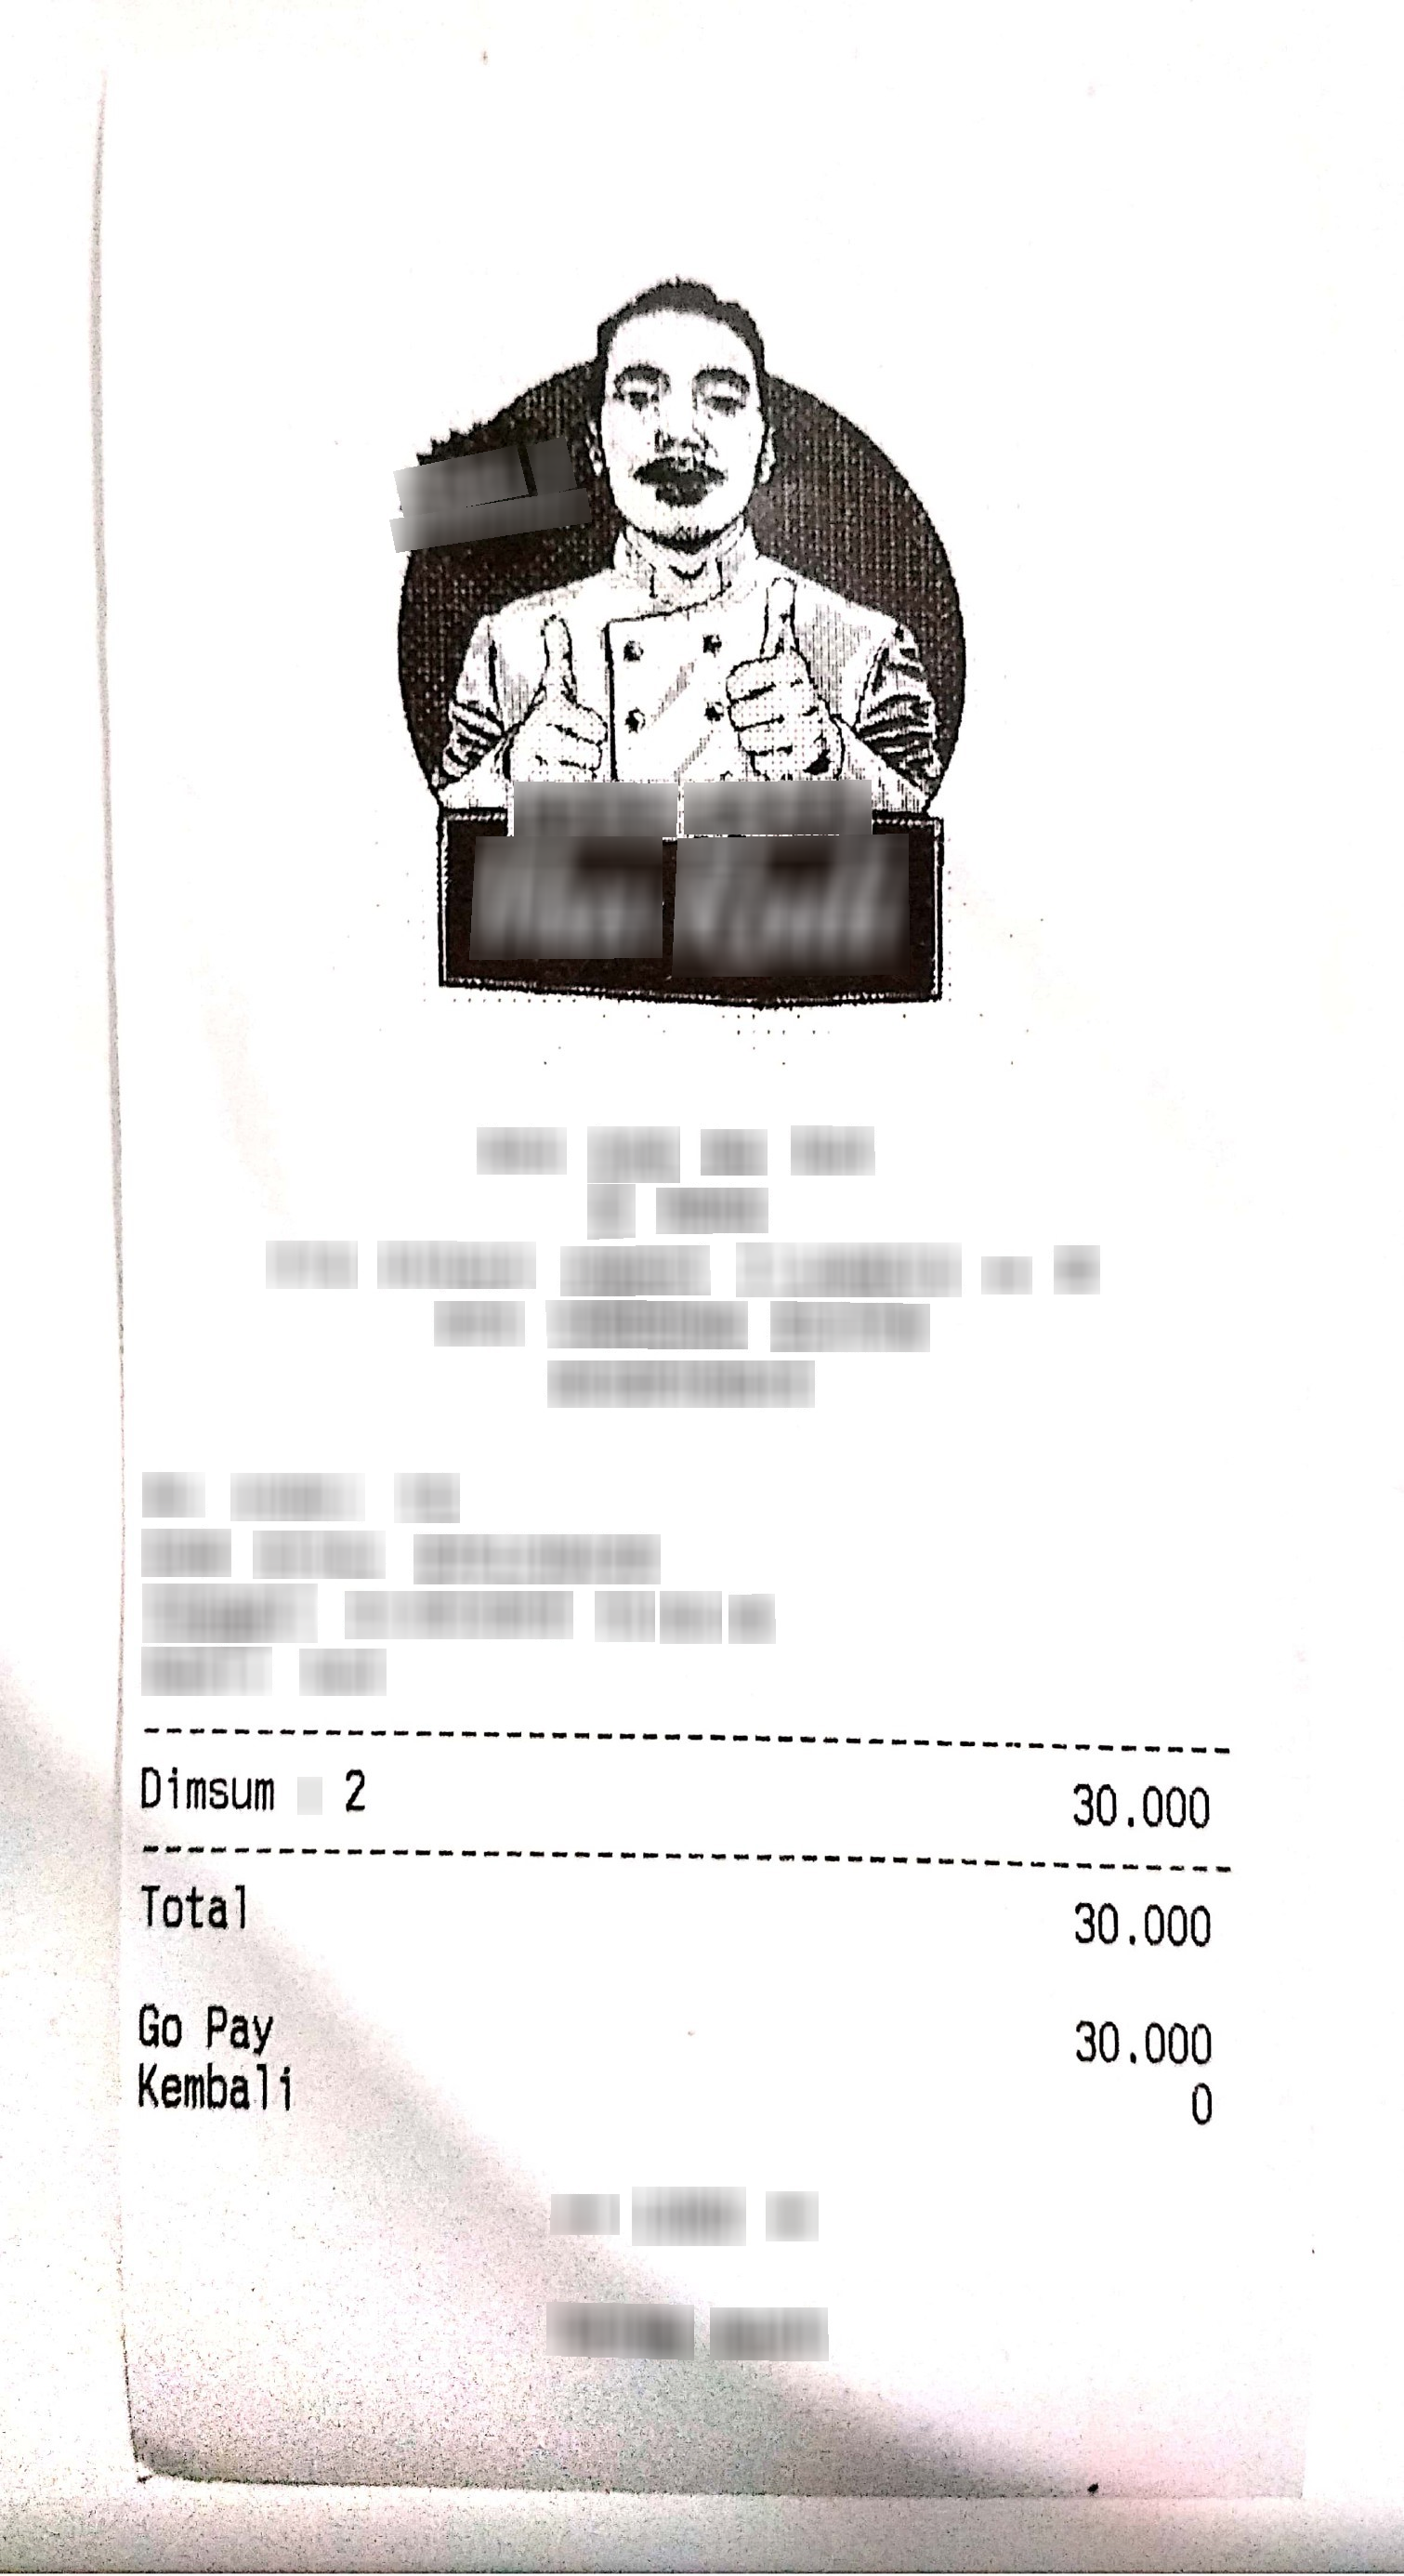
Number of items: 3
Total: 30.000
OCR text regions:
text: Total
text: 30.000
text: Go
text: Pay
text: 30.000
text: Kembali
text: 0
text: Dimsum
text: 2
text: 30.000